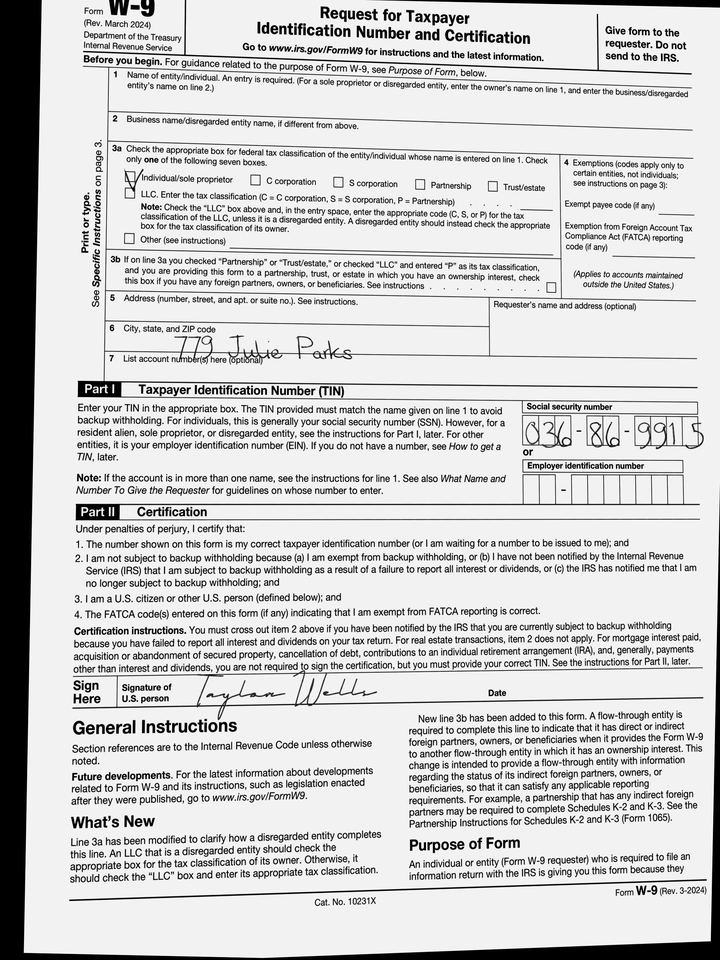
adr1: 779 Julie Parks
cbx: yes
ssn: 036869915